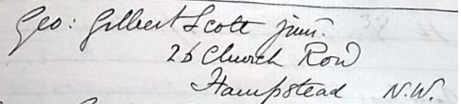
Signature of: george gilbert scott jr